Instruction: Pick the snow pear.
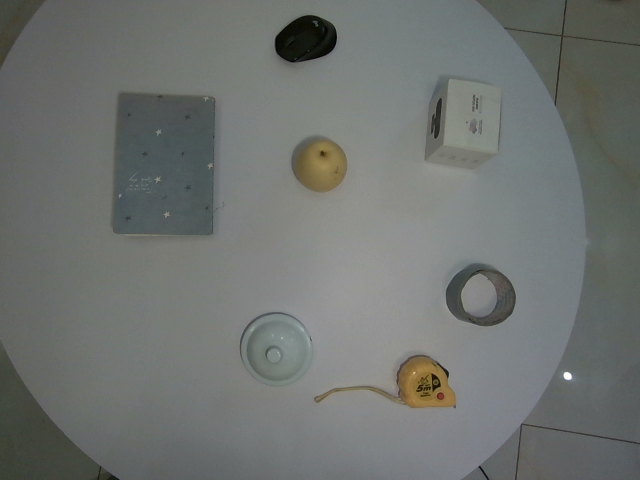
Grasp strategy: vertical